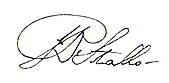
Signature of: john stallo